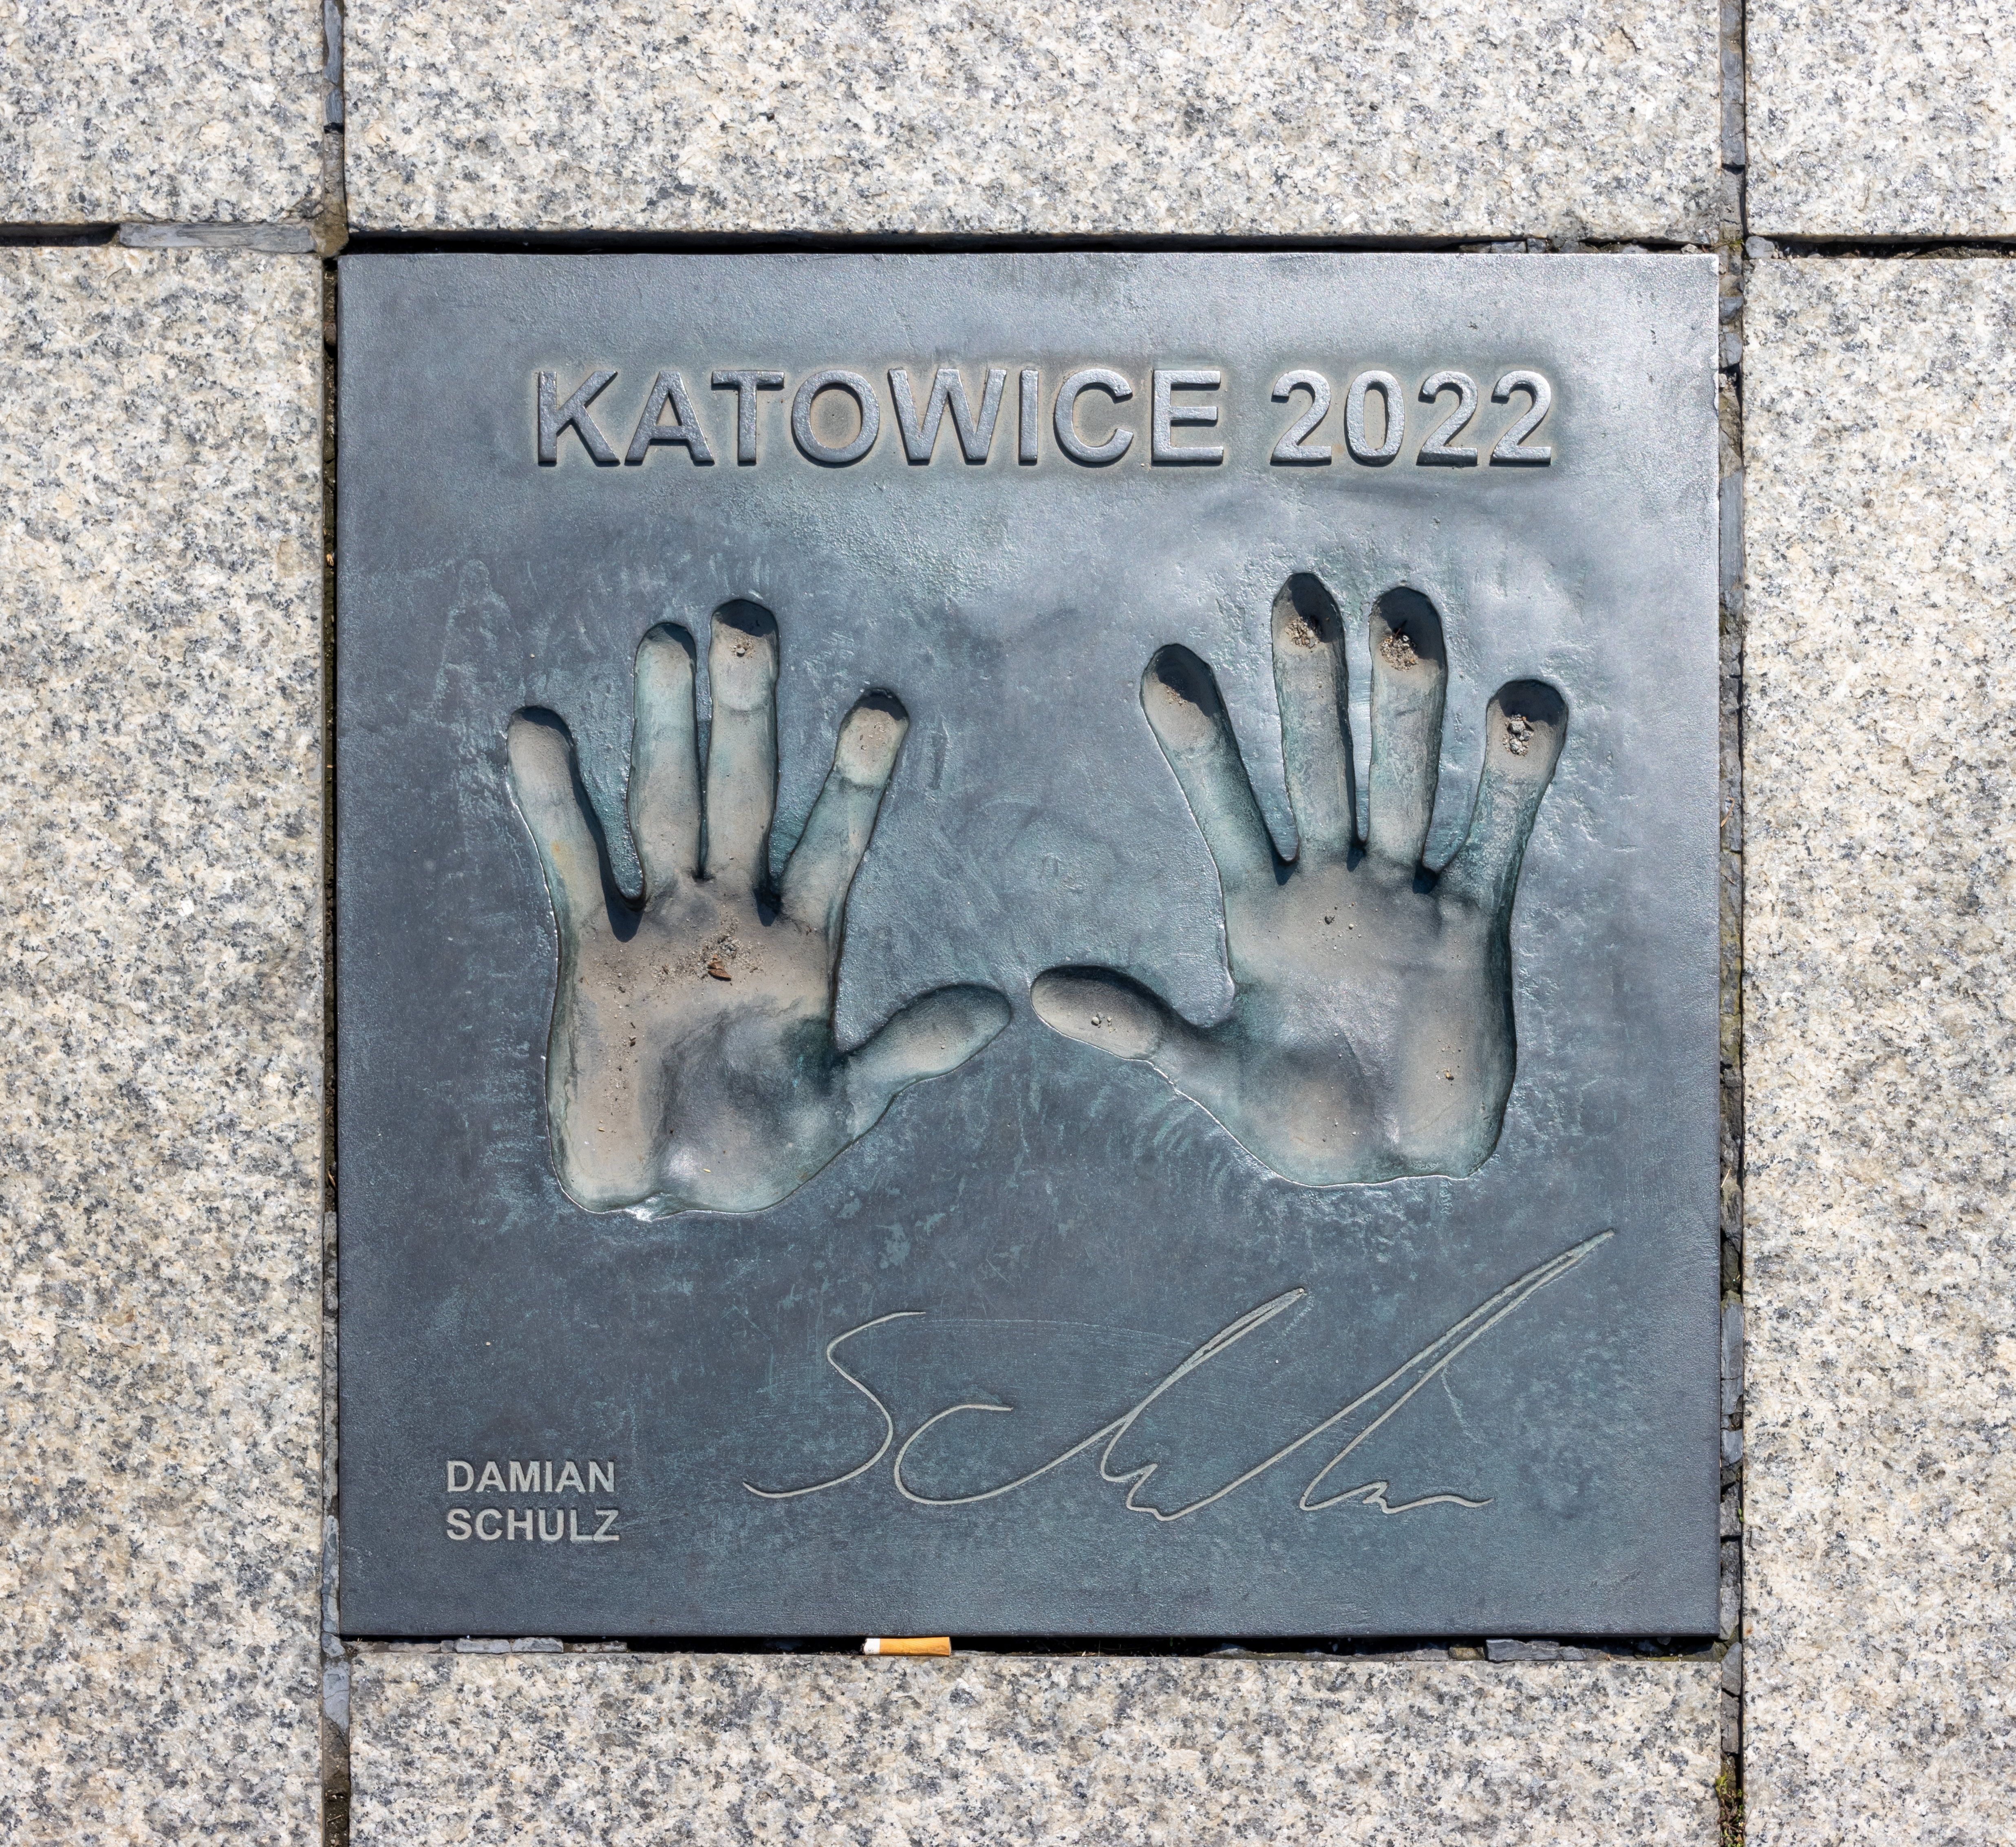
Signature of: damian schulz